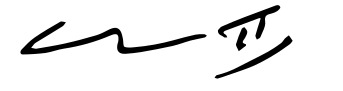
Signature of: donald f mcgahn ii